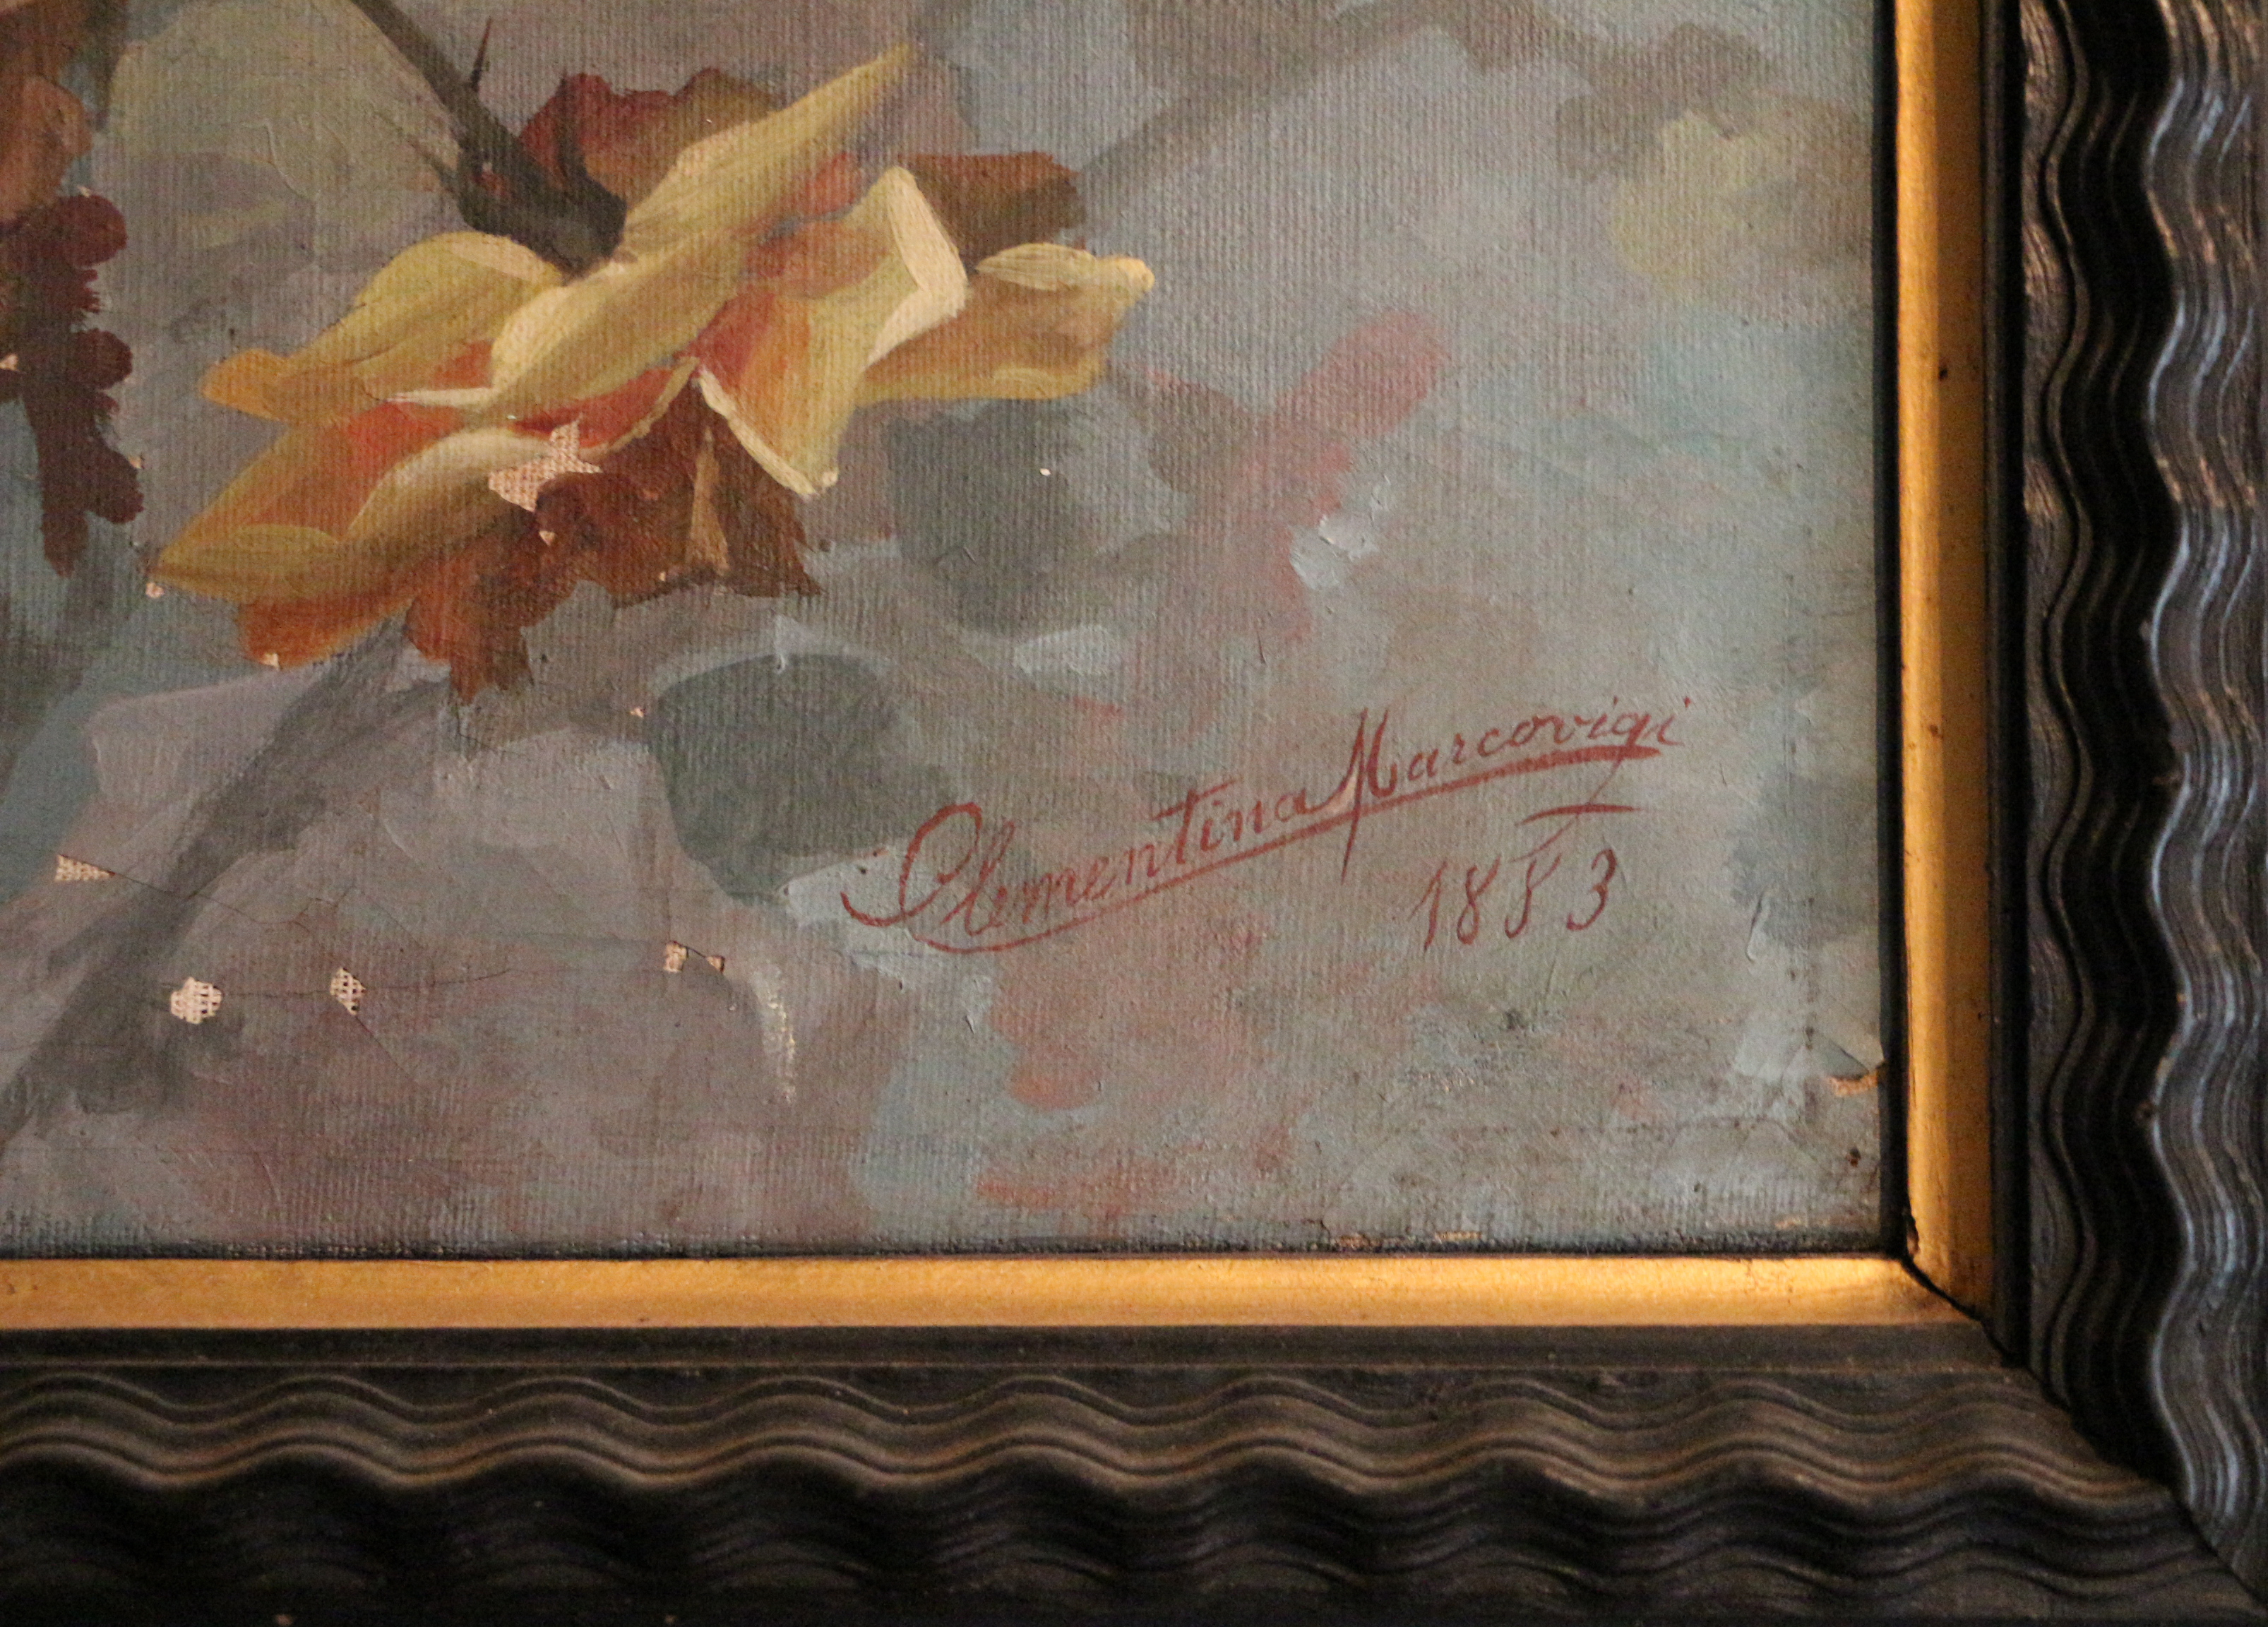
Signature of: clementina marcovigi